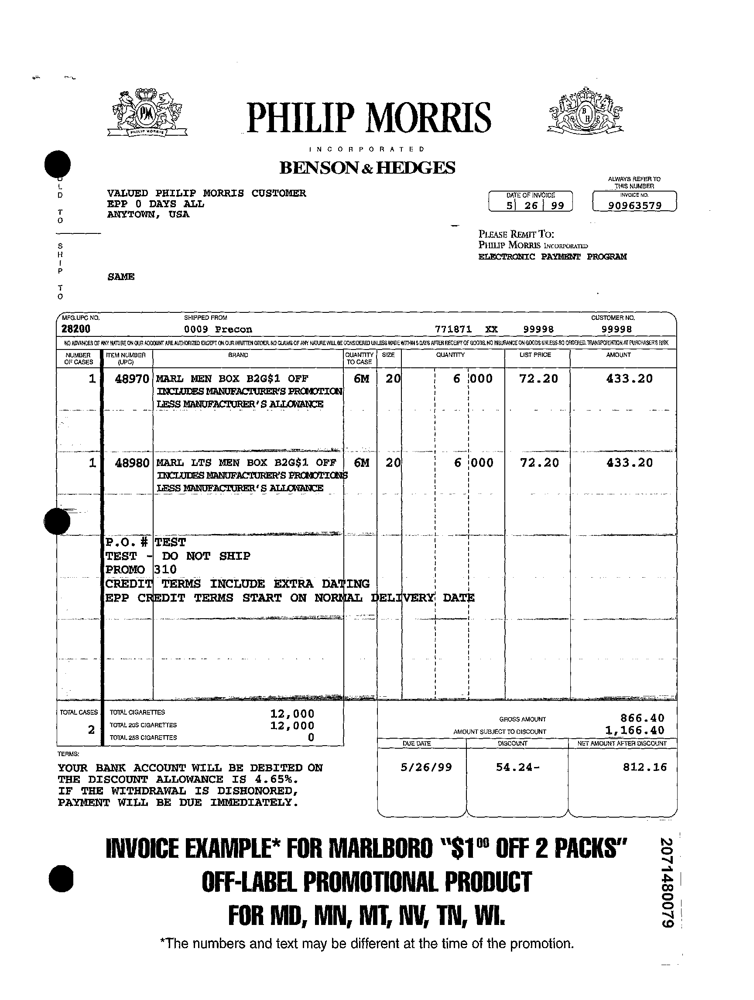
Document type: Invoice